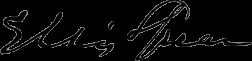
Signature of: ellis spear